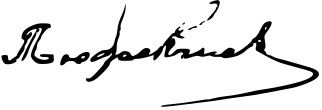
Signature of: naum tyufekchiev